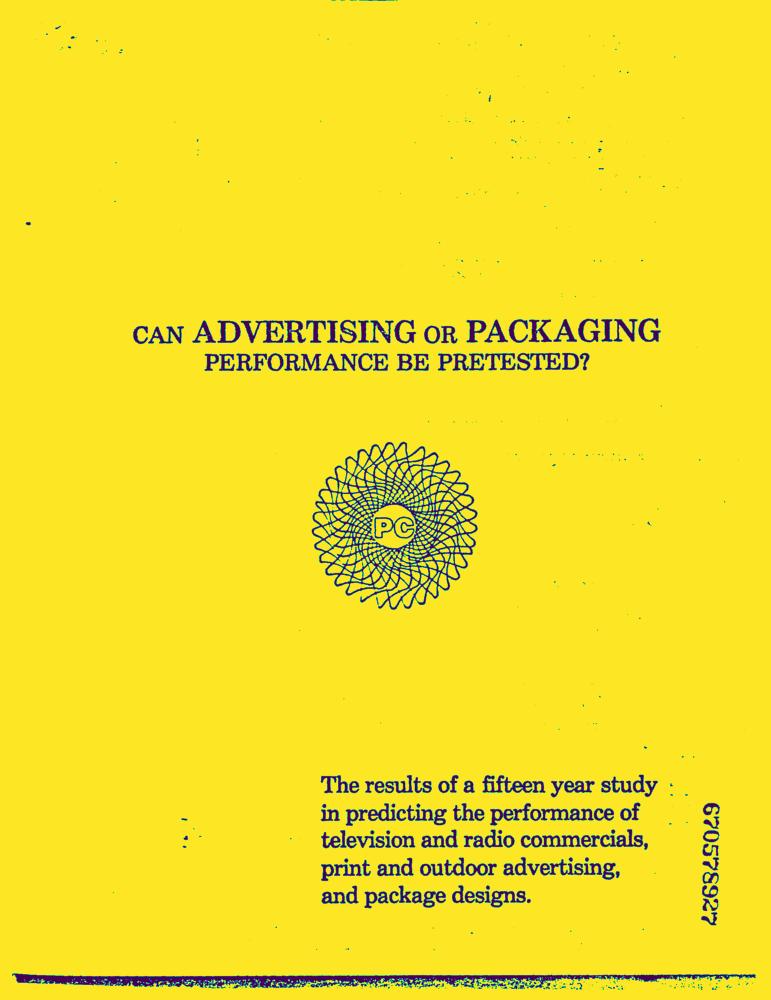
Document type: Resume-Doc